Question: What is the potential diagnosis?
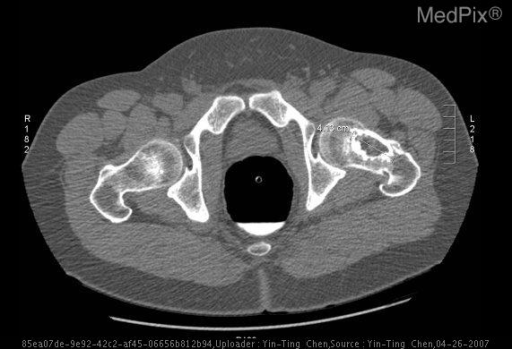
Answer: The possible diagnosis includes Fibrous dysplasia.